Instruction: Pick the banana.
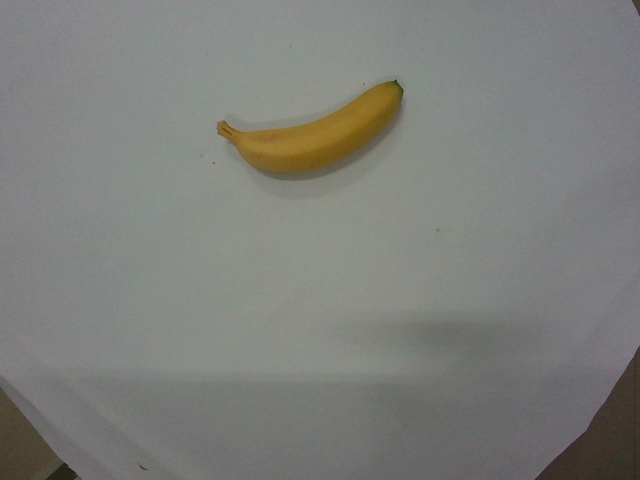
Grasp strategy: vertical